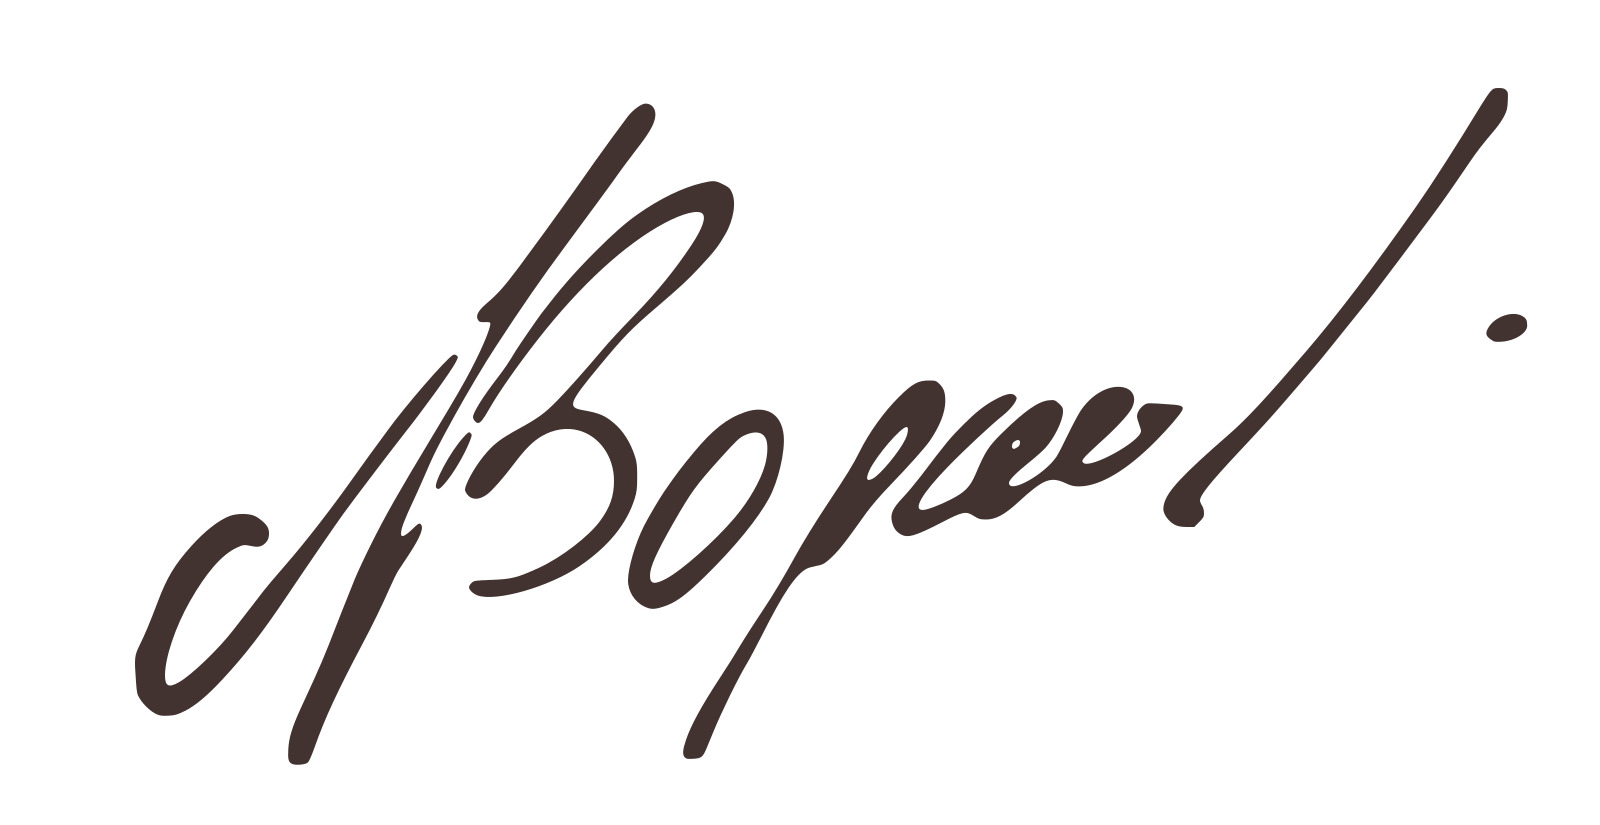
Signature of: mikhail voronin